Question: What appears to be the issue?
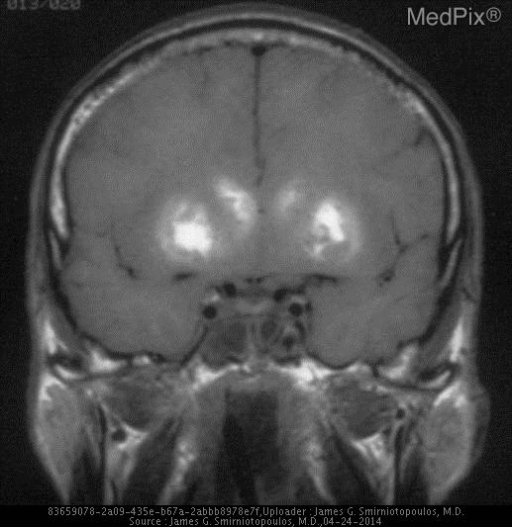
Answer: The findings suggest Bilateral abnormal hyperintensity in the lateral lenticular nuclei (putamen).. There are bilateral abnormal hyperintensities in the lateral lenticular nuclei (putamen) and the caudate. The hyperintensity is related to methemoglogin from hemorrhage.. The patient might have a history of 42 y.o. alcoholic man who works as a carpenter, found down in his workshop on Monday morning..